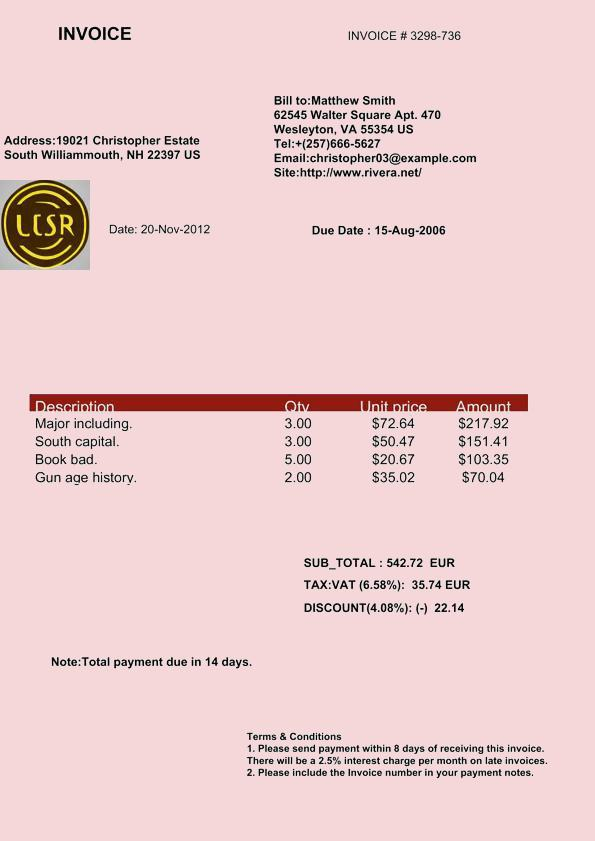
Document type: Invoice